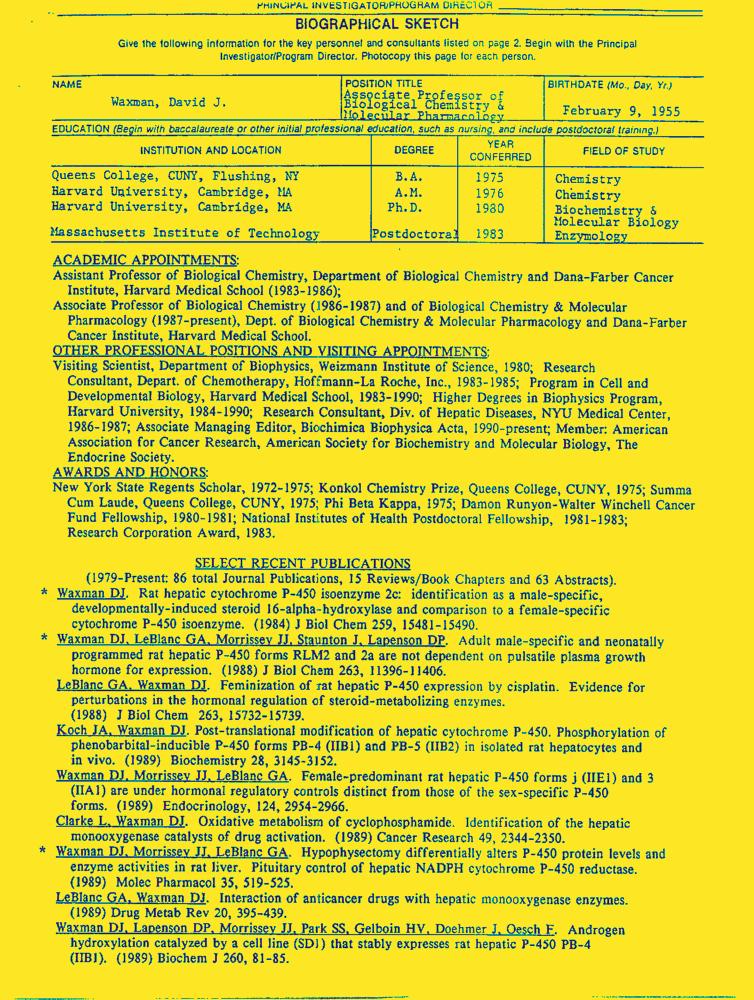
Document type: Resume-Doc